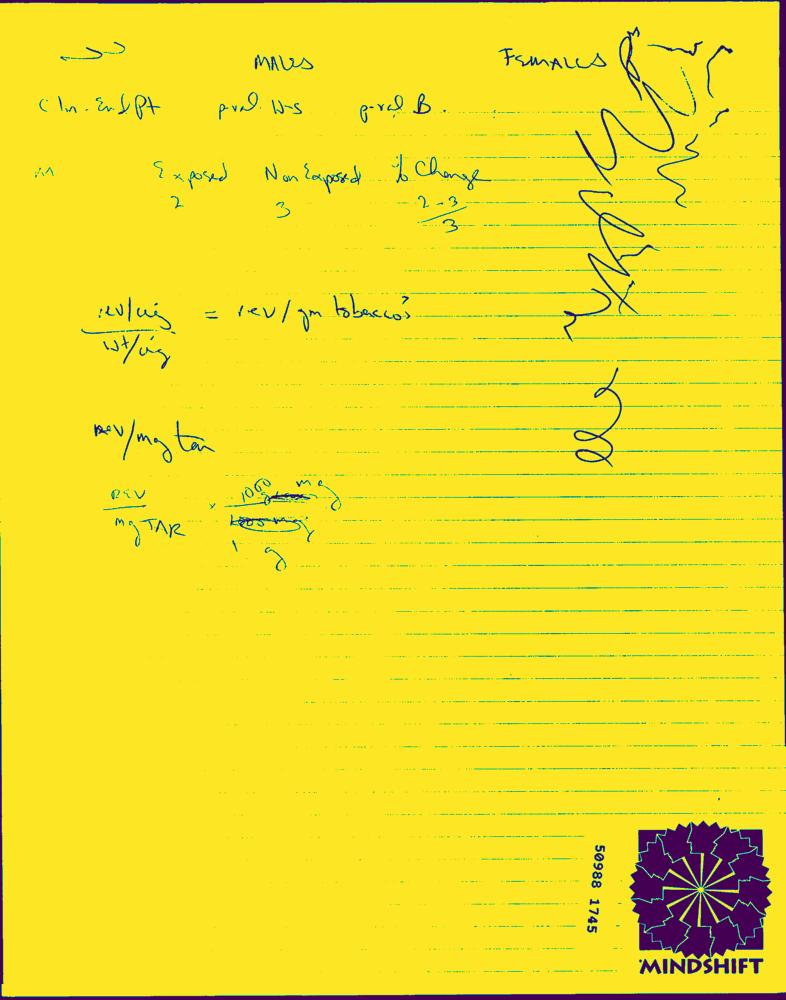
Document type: Hand-Written